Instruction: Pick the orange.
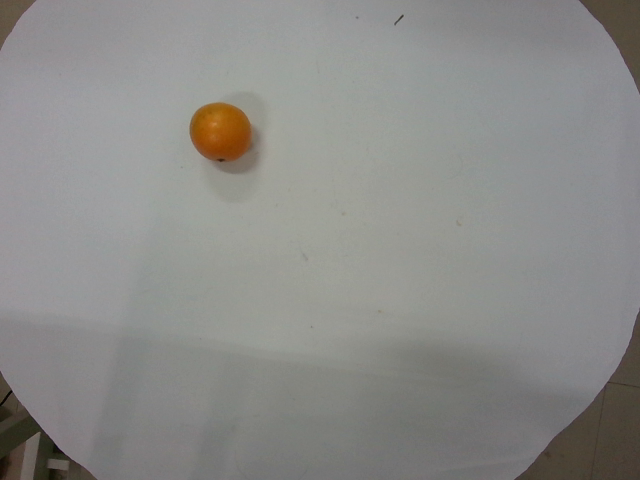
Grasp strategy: vertical